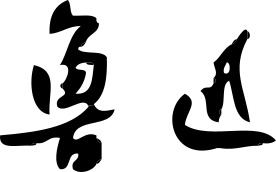
Signature of: lu xun